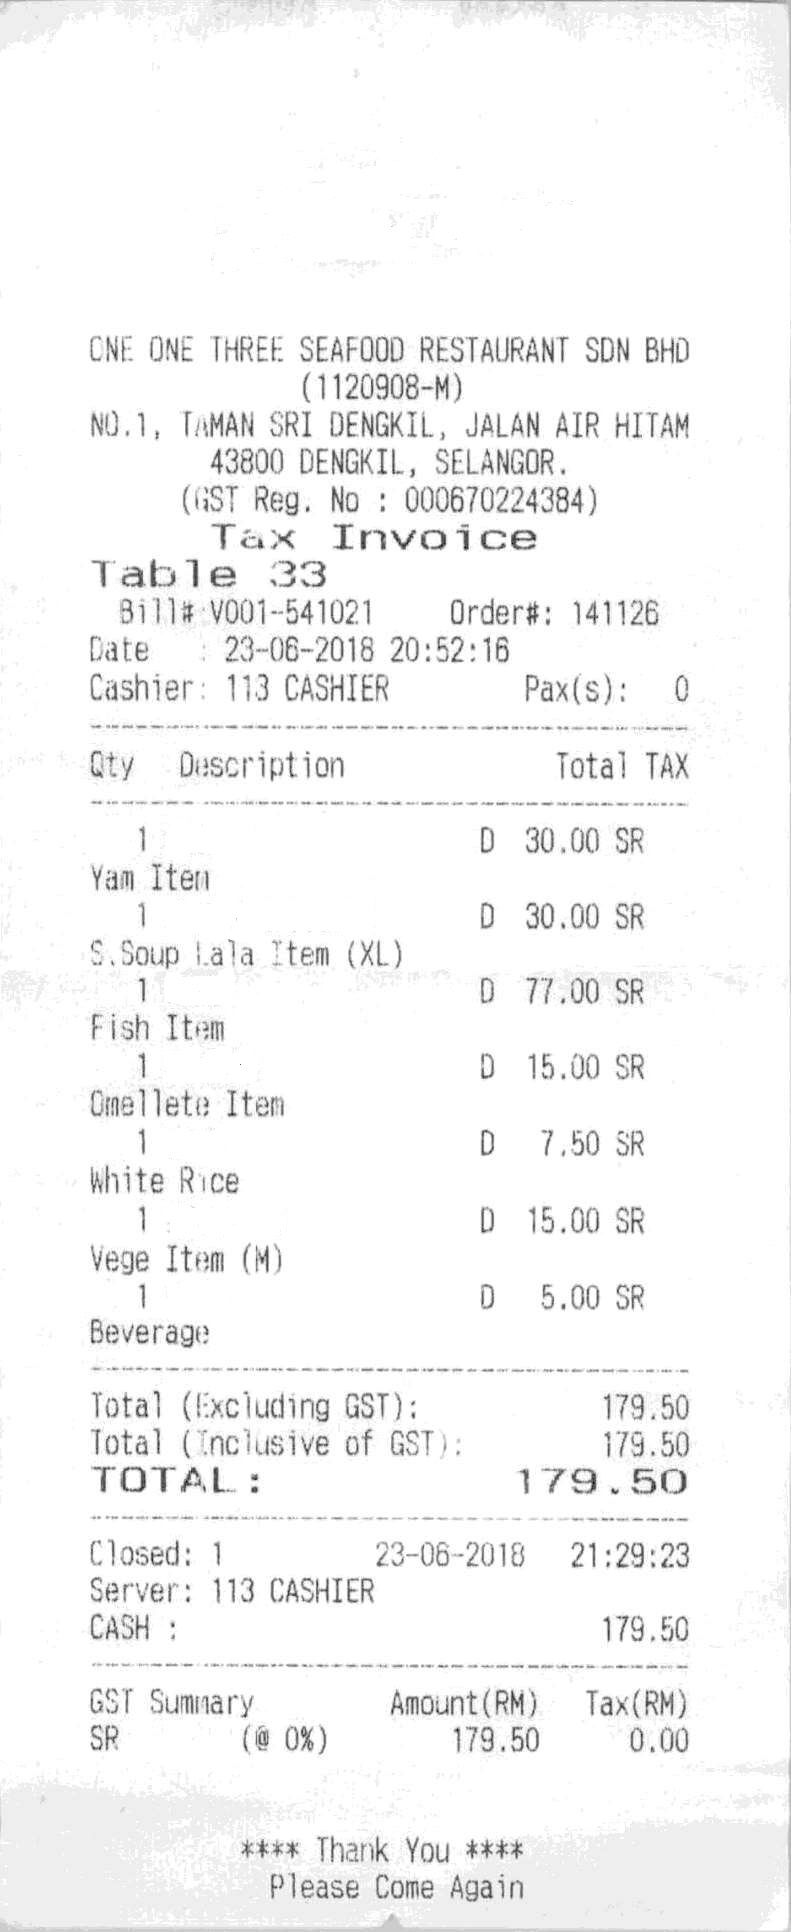
ONE ONE THREE SEAFOOD RESTAURANT SDN BHD
(1120908-M)
NO.1, TAMAN SRI DENGKIL, JALAN AIR HITAM
43800 DENGKIL, SELANGOR.
(GST REG. NO : 000670224384)
TAX INVOICE
TABLE 33
BILL#:V001-541021
ORDER#: 141126
DATE
: 23-06-2018 20:52:16
CASHIER: 113 CASHIER
PAX(S):
0
QTY
DESCRIPTION
TOTAL TAX
1
D
30.00 SR
YAM ITEM
1
D
30.00 SR
S.SOUP LALA ITEM (XL)
1
D
77.00 SR
FISH ITEM
1
D
15.00 SR
OMELLETE ITEM
1
D
7.50 SR
WHITE RICE
1
D
15.00 SR
VEGE ITEM (M)
1
D
5.00 SR
BEVERAGE
TOTAL (EXCLUDING GST):
179.50
TOTAL (INCLUSIVE OF GST):
179.50
TOTAL :
179.50
CLOSED: 1
23-06-2018
21:29:23
SERVER: 113 CASHIER
CASH :
179.50
GST SUMMARY
AMOUNT(RM)
TAX(RM)
SR
(@ 6%)
179.50
0.00
**** THANK YOU ****
PLEASE COME AGAIN